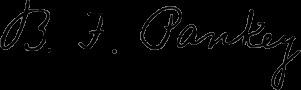
Signature of: benjamin f pankey